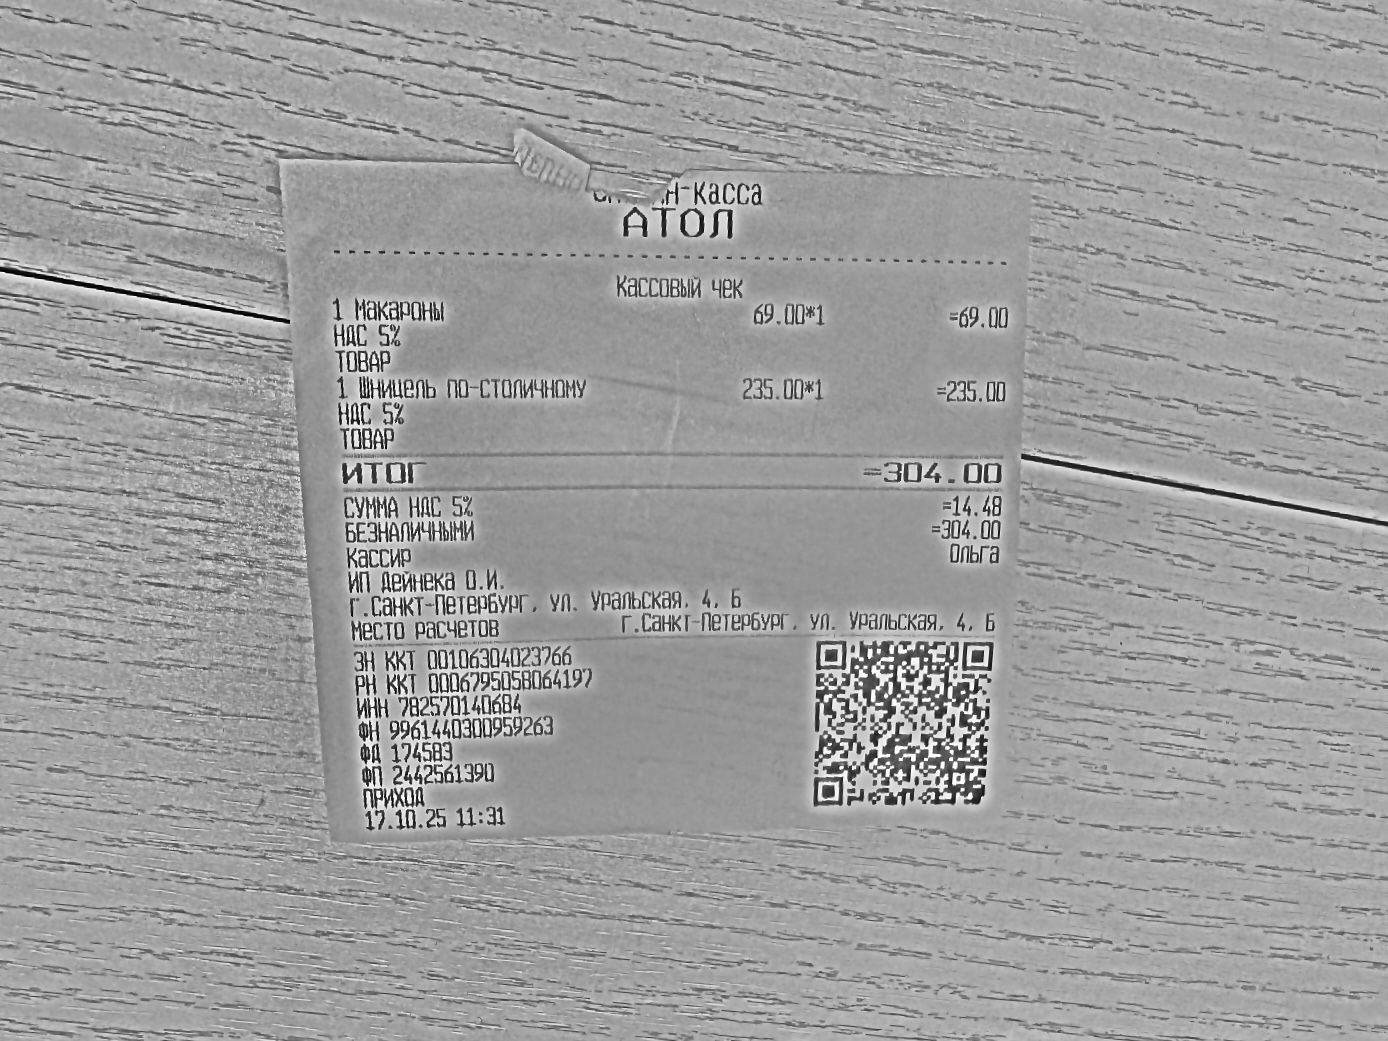
Продавец: ИП Дейнека О.И.
ИНН: 782570140684
Дата: 17.10.25
Товары: 1 Макароны; 1 Шницель по-столичному
Количество: 1; 1
Цена: 69.00; 235.00
Сумма: 69.00; 235.00
Итого: 304.00